Question: What is the suspected problem?
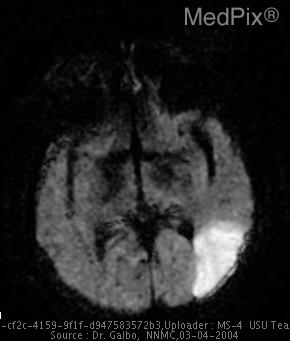
Answer: The findings suggest Noncontrast CT shows hypodensity in L parietal lobe with no visible compression of other structures.  No hyperdens or hemorrhagic areas are noted.

MRI DWI image shows hyperintense signal within same area demonstrating restricted diffusion of water molecules.. DWI image from MRI shows hyperintense signal within same area demonstrating restricted diffusion of water molecules.. The patient might have a history of 74 yo WF with Diabetes and HTN, S/P cystectomy, TAH/RSO and ventral hernia now with acute mental status changes 2 days post op.  On first night postop, patient had a one-hour episode of hypotension (SBP 80-90).